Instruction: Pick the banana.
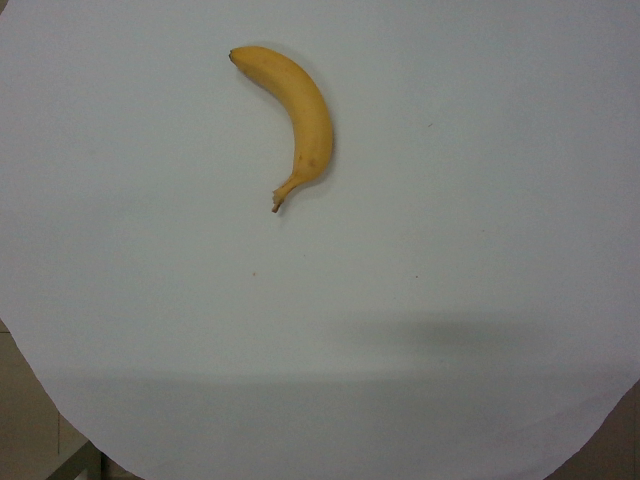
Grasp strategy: vertical